Question: What appears to be the issue?
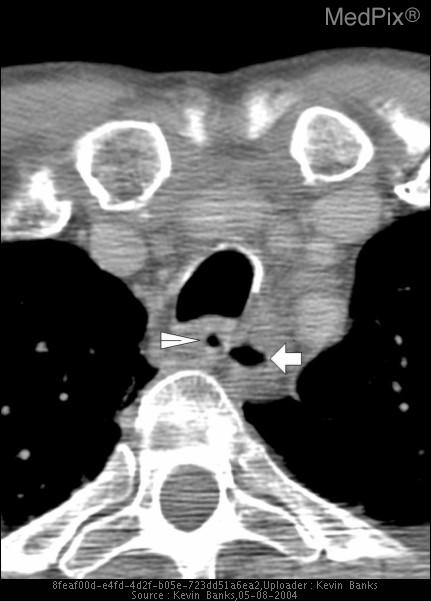
Answer: The findings suggest CT of the neck demonstrates an air-filled lesion adjacent to the proximal esophagus with a questionable connection between the two lumens. Subsequent evaluation of the hypopharynx and upper esophagus demonstrates a large outpouching from the left side of the cervical esophogus originating just inferior to the cricopharyngeus muscle.. Axial CT of the neck demonstrates an air-filled lesion (white arrow) adjacent to the left side of the proximal esophagus (white arrowhead). There is question of a connection between the two lumens.. The patient might have a history of 55 YO male with symptoms of dysphagia..